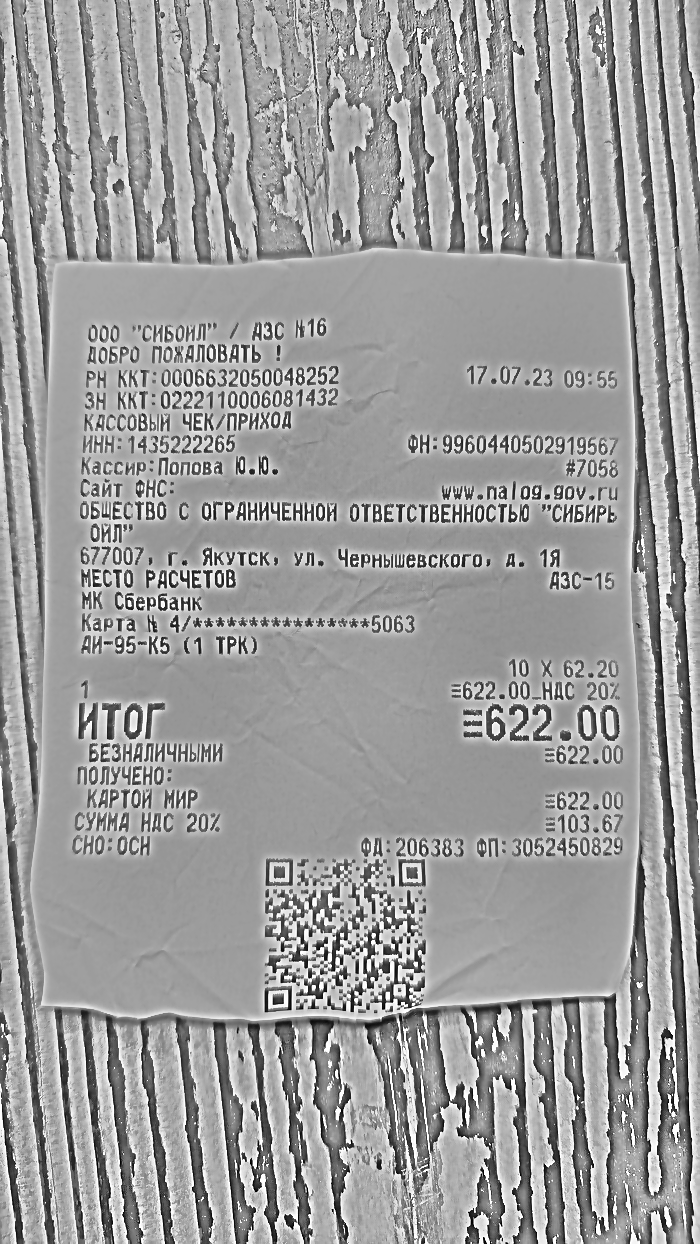
Продавец: ООО "СИБИРЬ ОИЛ"
ИНН: 1435222265
Товары: АИ-95-K5 (1 ТРК)
Количество: 10.000
Цена: 62.20
Сумма: 622.00
Итого: 622.00